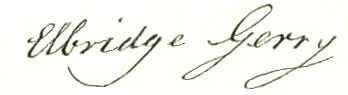
Signature of: elbridge gerry